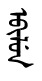
Signature of: ebilun